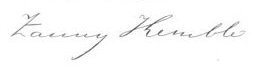
Signature of: frances anne kemble